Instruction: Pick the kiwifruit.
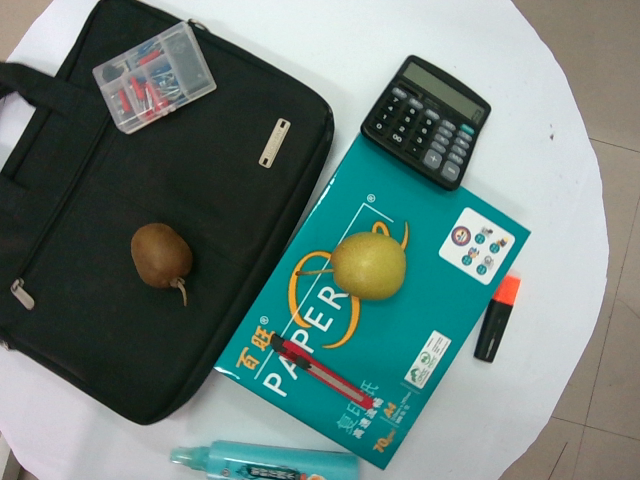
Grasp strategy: vertical